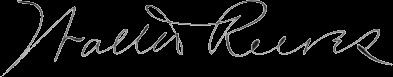
Signature of: walter reeves